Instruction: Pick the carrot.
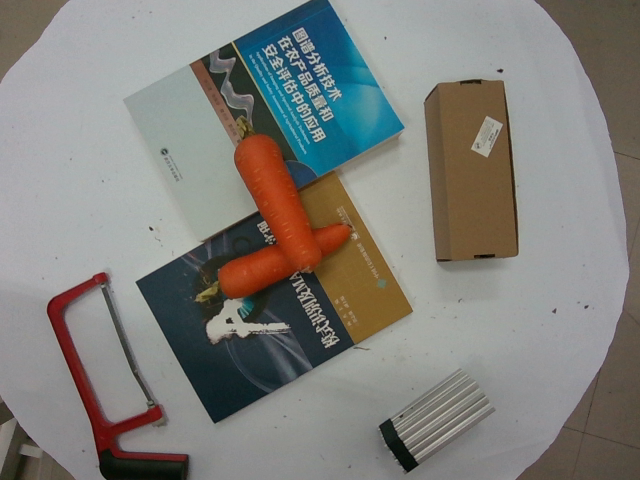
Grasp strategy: vertical